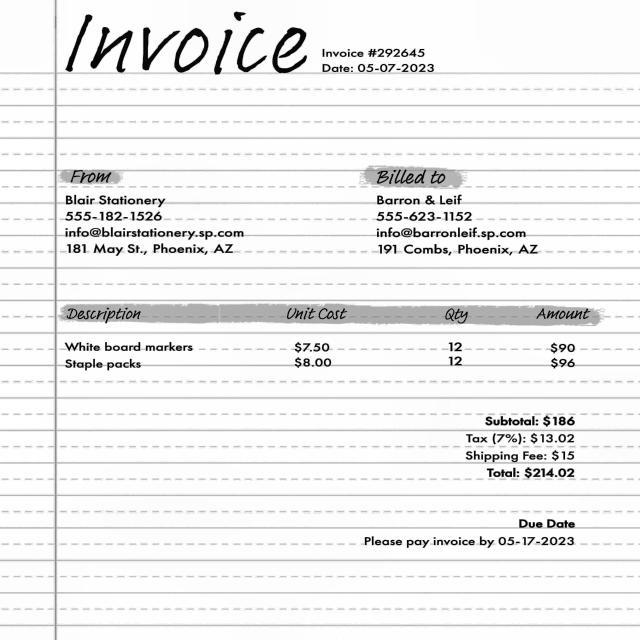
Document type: Invoice